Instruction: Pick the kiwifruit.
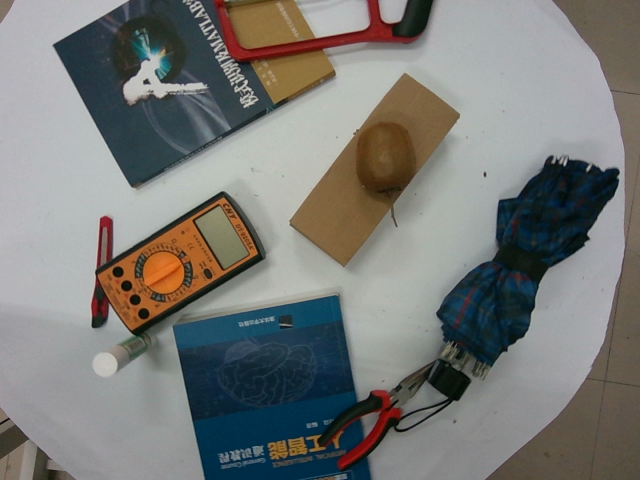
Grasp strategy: vertical